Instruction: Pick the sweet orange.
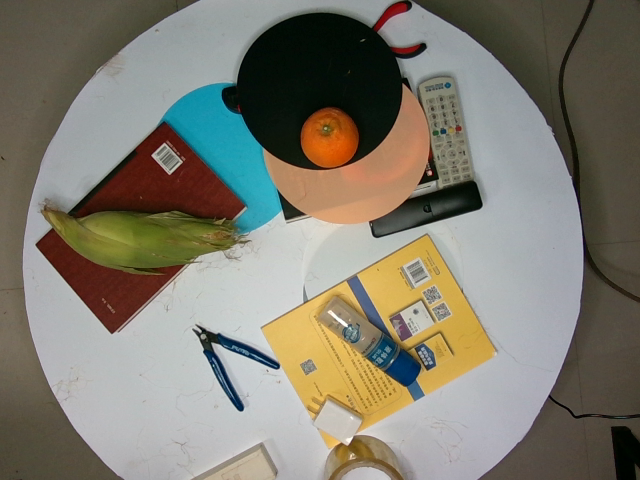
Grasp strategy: vertical